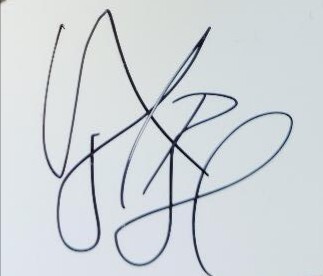
Signature of: vojtěch dyk